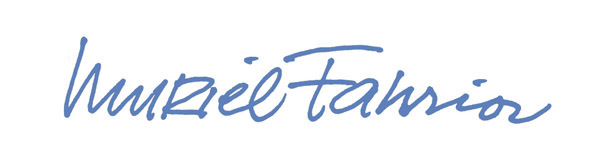
Signature of: muriel fahrion